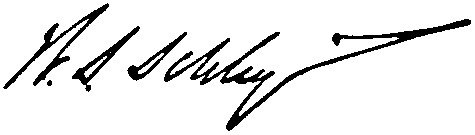
Signature of: winfield scott schley